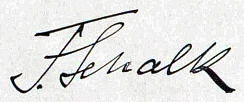
Signature of: franz schalk